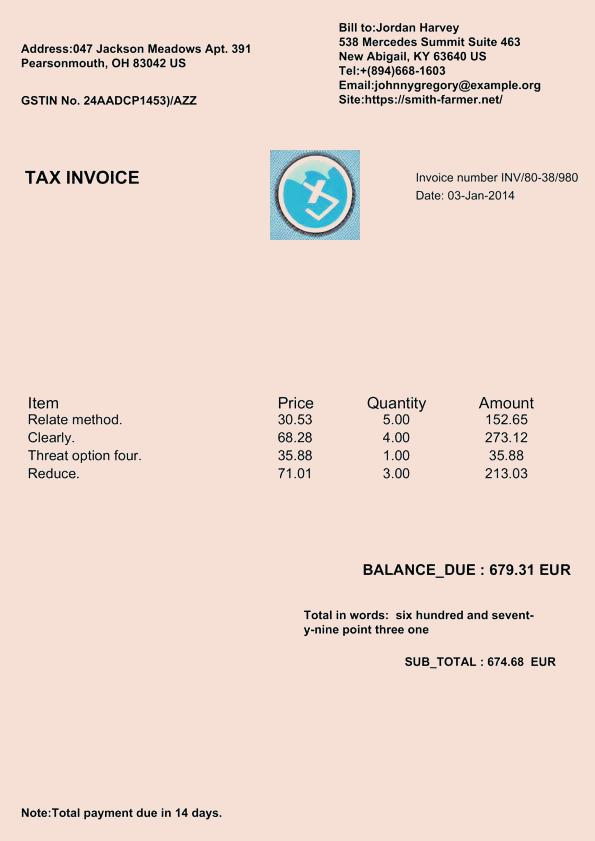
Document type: Invoice